Question: What was observed in the imaging?
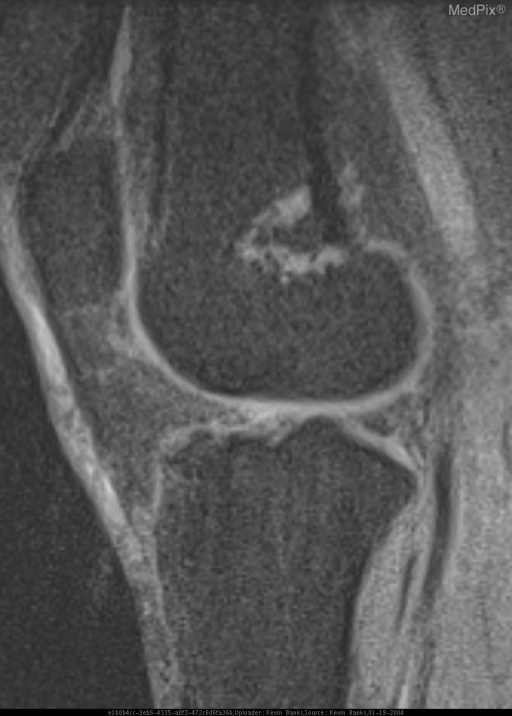
Answer: The imaging shows CR, CT, and MR demonstrate a well-defined lytic lesion in the distal femur with mixed fluid and fat attenuation and scattered calcification. MR of the femur reveals that the lesion demonstrates a mixed pattern of high and intermediate signal intensity on T1WI. On T2WI with fat-suppression, the areas of intermediate signal become hyperintense while the areas of high signal suppress. A rim of hypointense signal surrounds the entire lesion as well as being scattered throughout the central portion. These areas remain hypointense on all sequences. Axial T1WI with fat suppression post gadolinium administration shows no enhancement..